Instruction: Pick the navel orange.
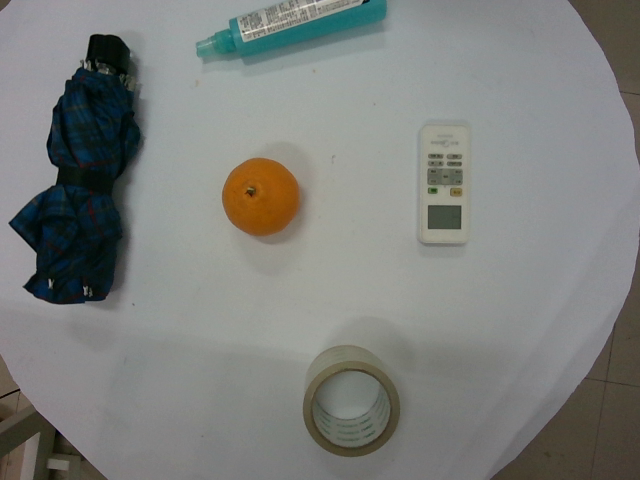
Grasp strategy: vertical